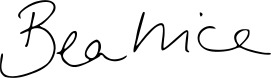
Signature of: princess beatrice of york